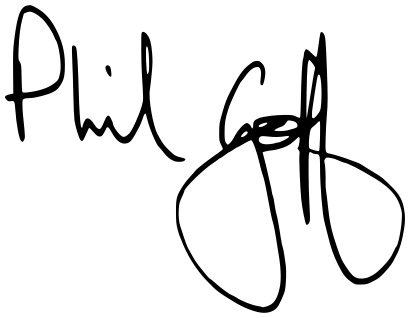
Signature of: phil goff